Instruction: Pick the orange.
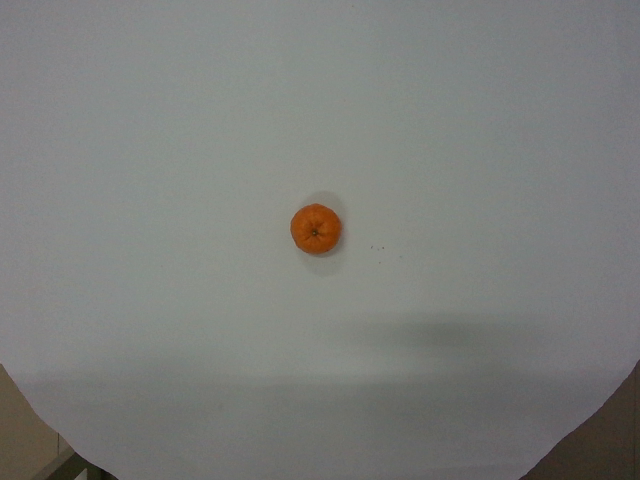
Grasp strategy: vertical